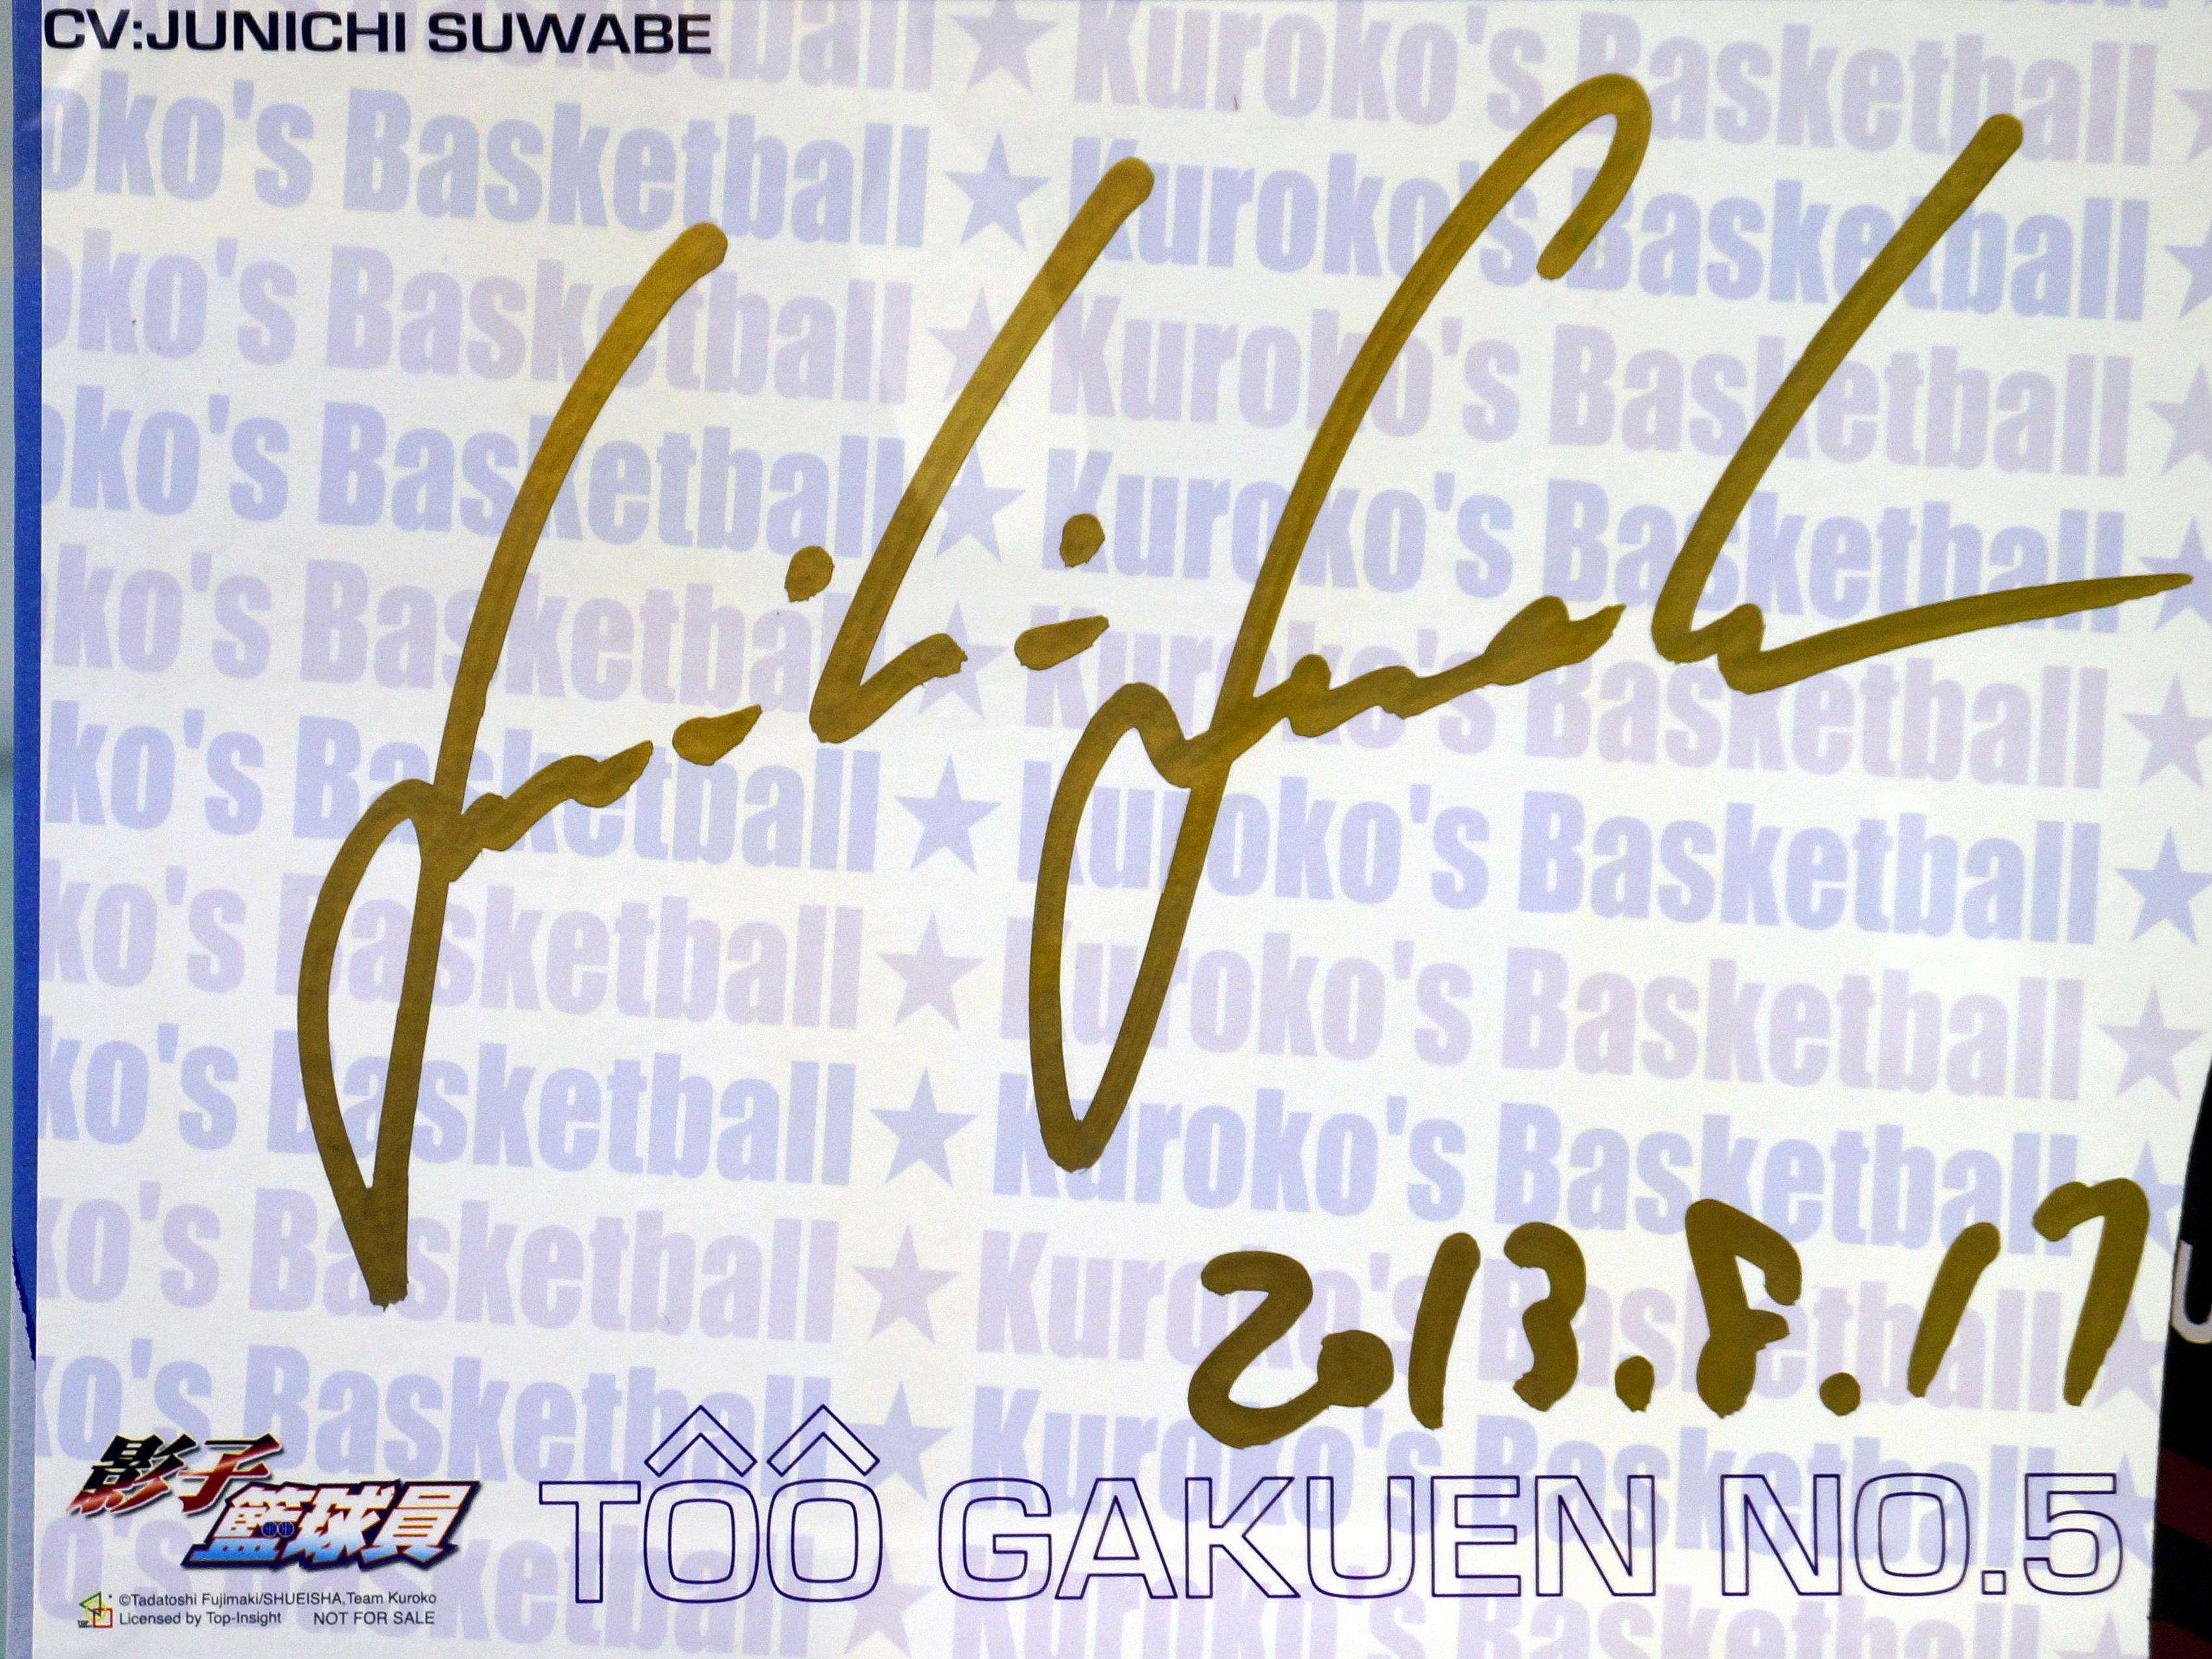
Signature of: junichi suwabe